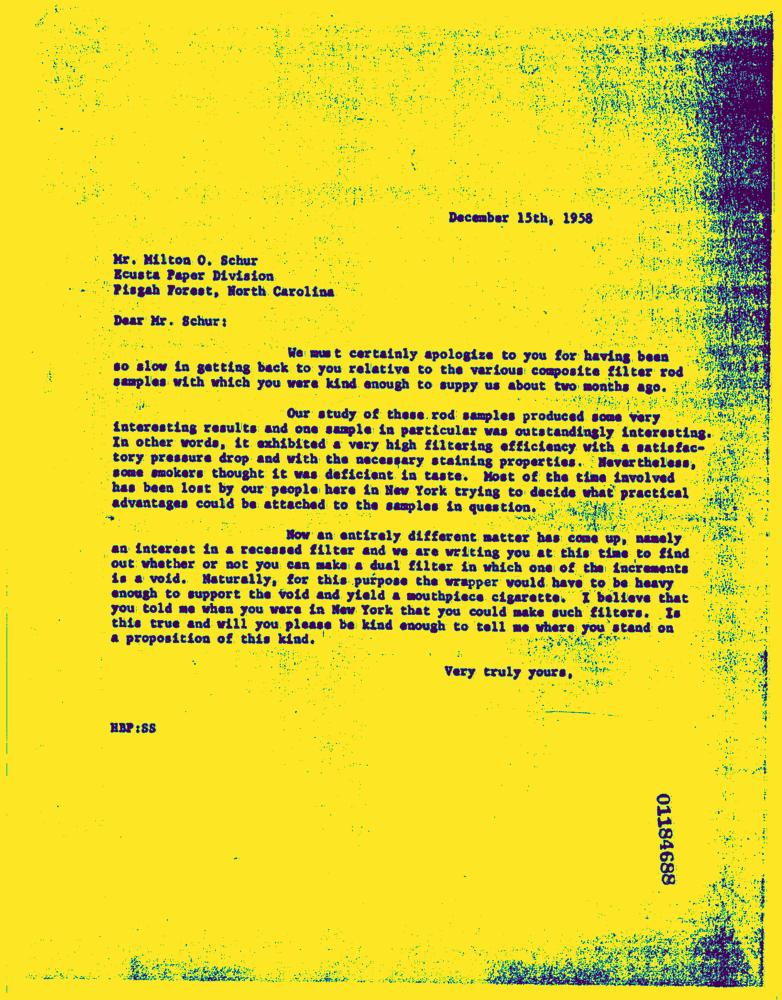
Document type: Letter-Doc